Question: In what way does the history help explain the case?
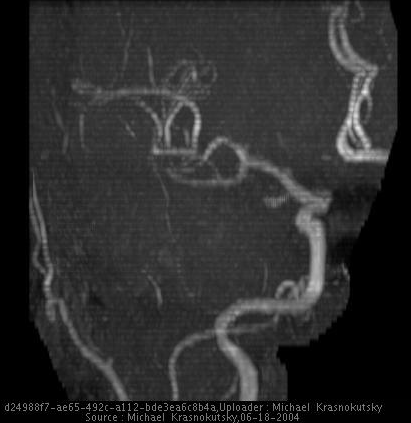
Answer: The patient's history of 30 year old male was admitted to the hospital after motor-vehicle accident.  Initial CT of the head demonstrated area suspicion for an aneurism.  MRI and MRA of the brain was performed to evaluate further. is key in understanding the case.